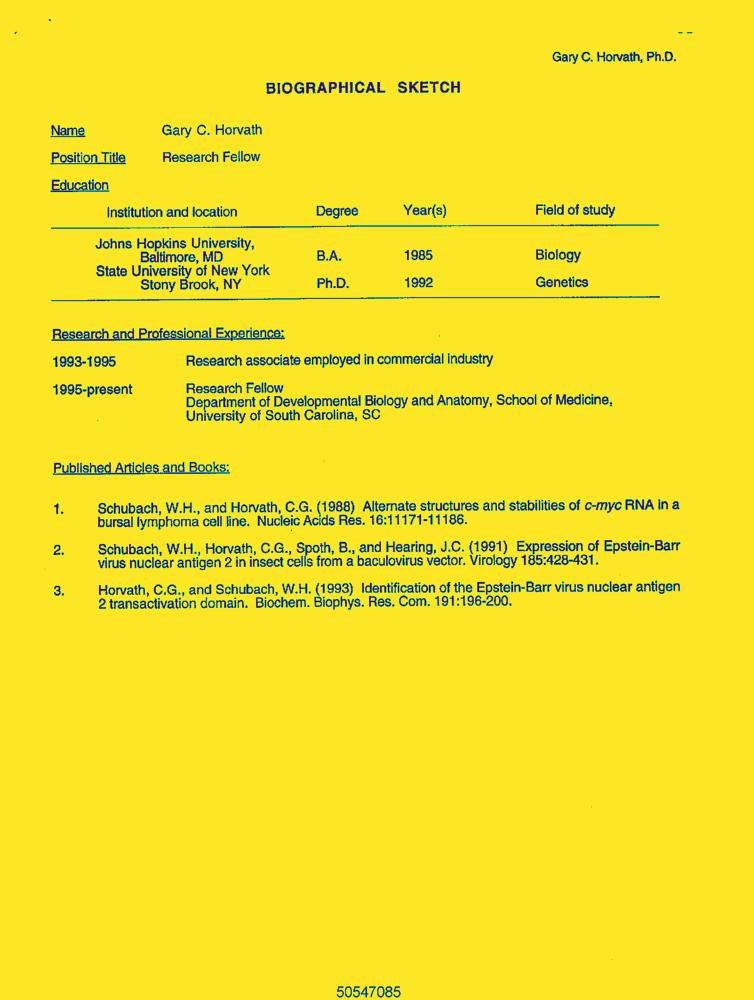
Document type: Resume-Doc